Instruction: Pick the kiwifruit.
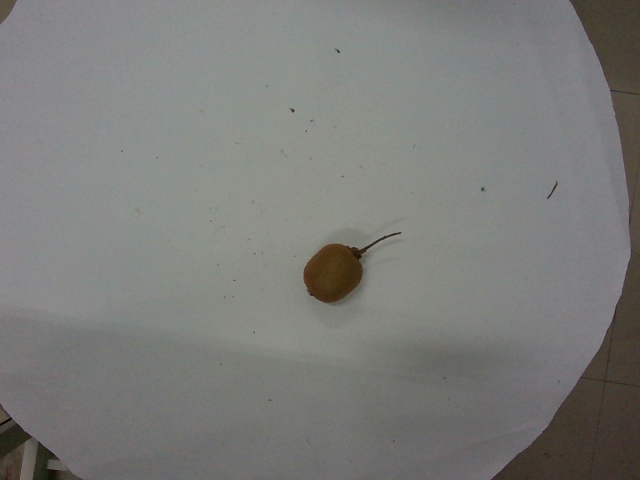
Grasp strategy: vertical